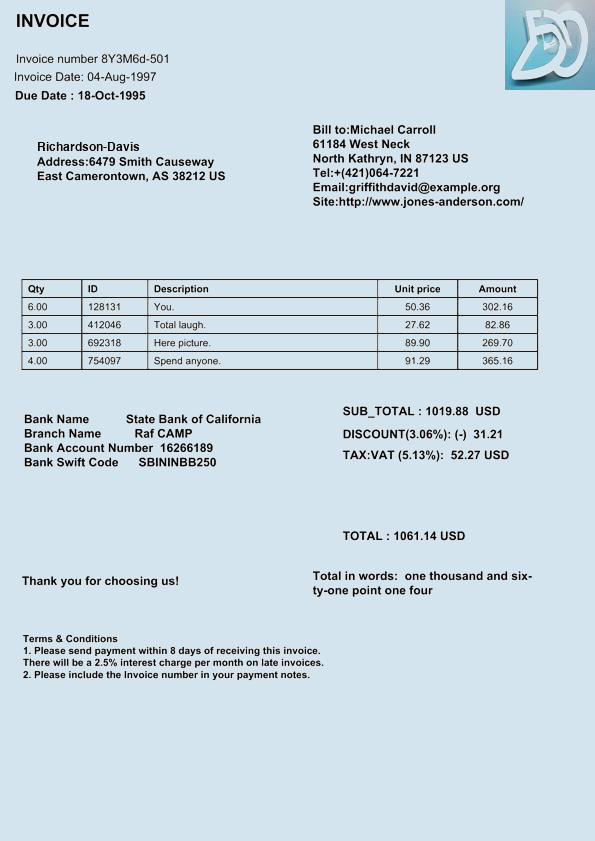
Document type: Invoice